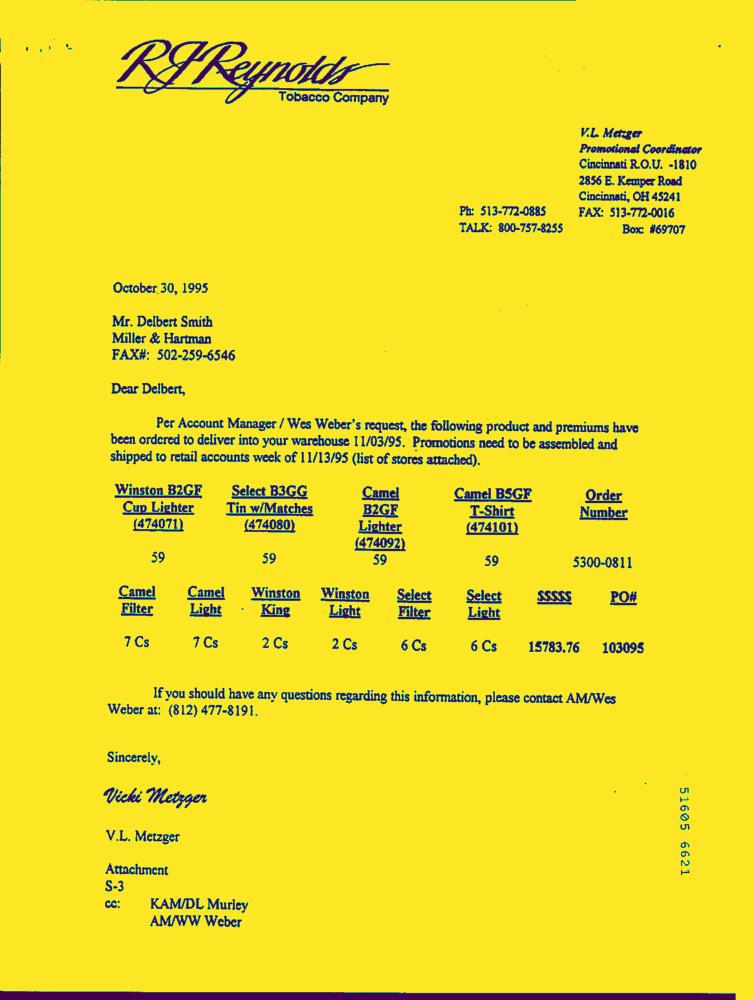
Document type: Letter-Doc